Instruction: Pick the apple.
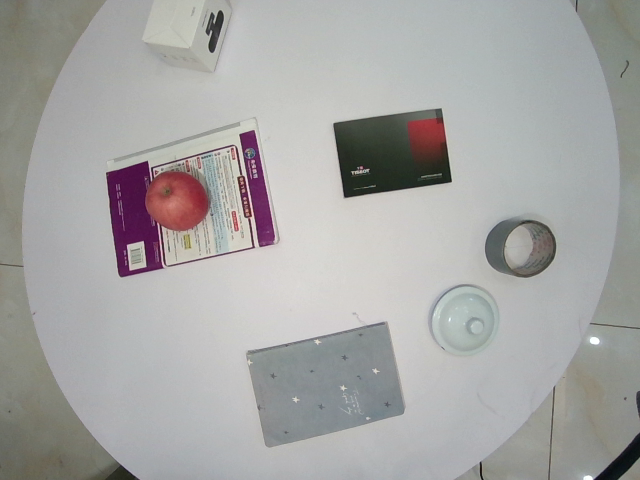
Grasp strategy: vertical